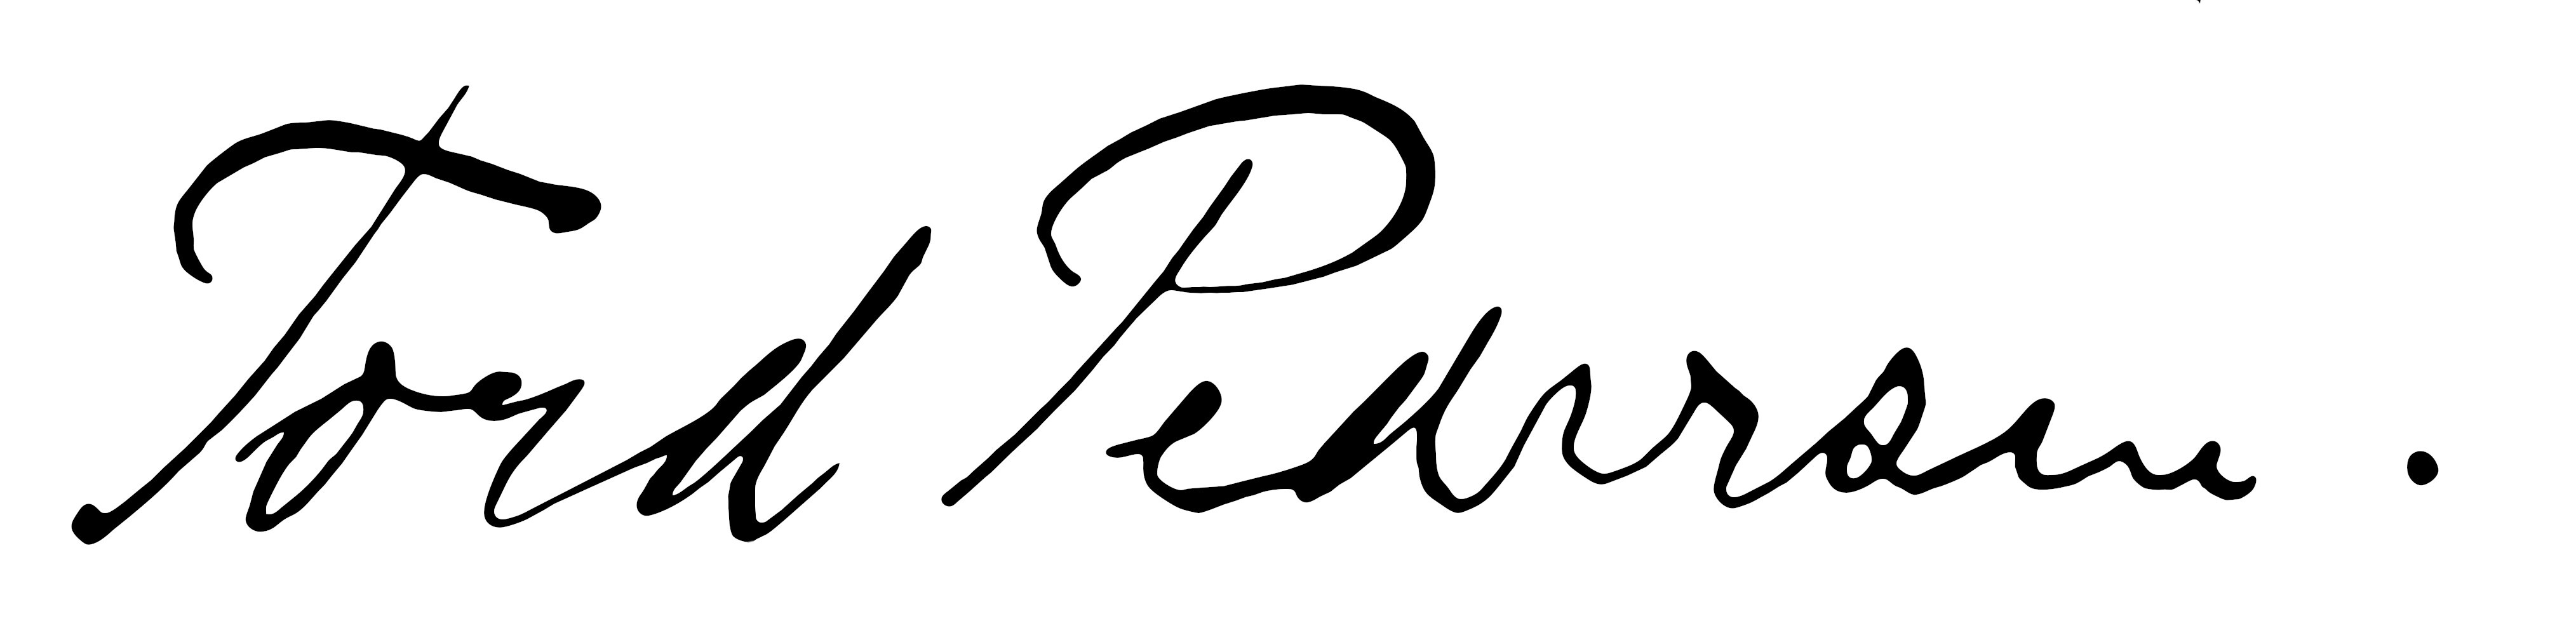
Signature of: tord pedersen